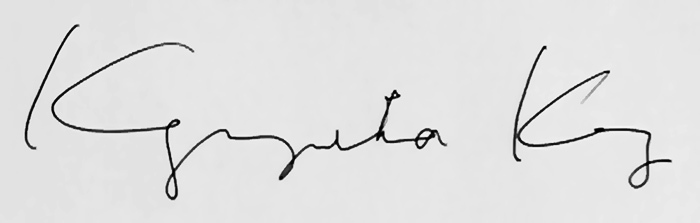
Signature of: kang kyung hwa